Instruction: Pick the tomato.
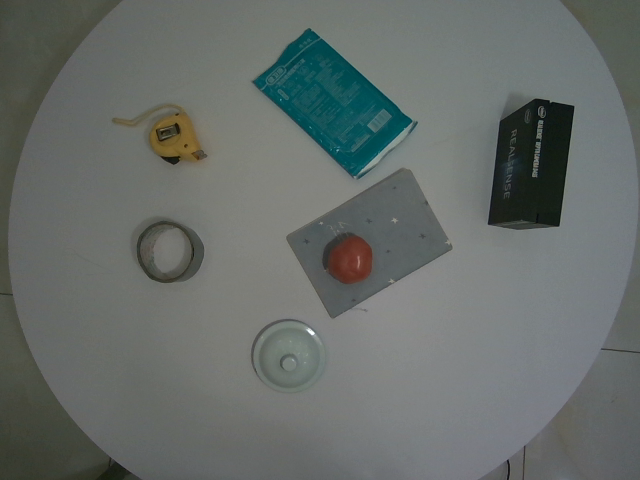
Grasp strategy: vertical